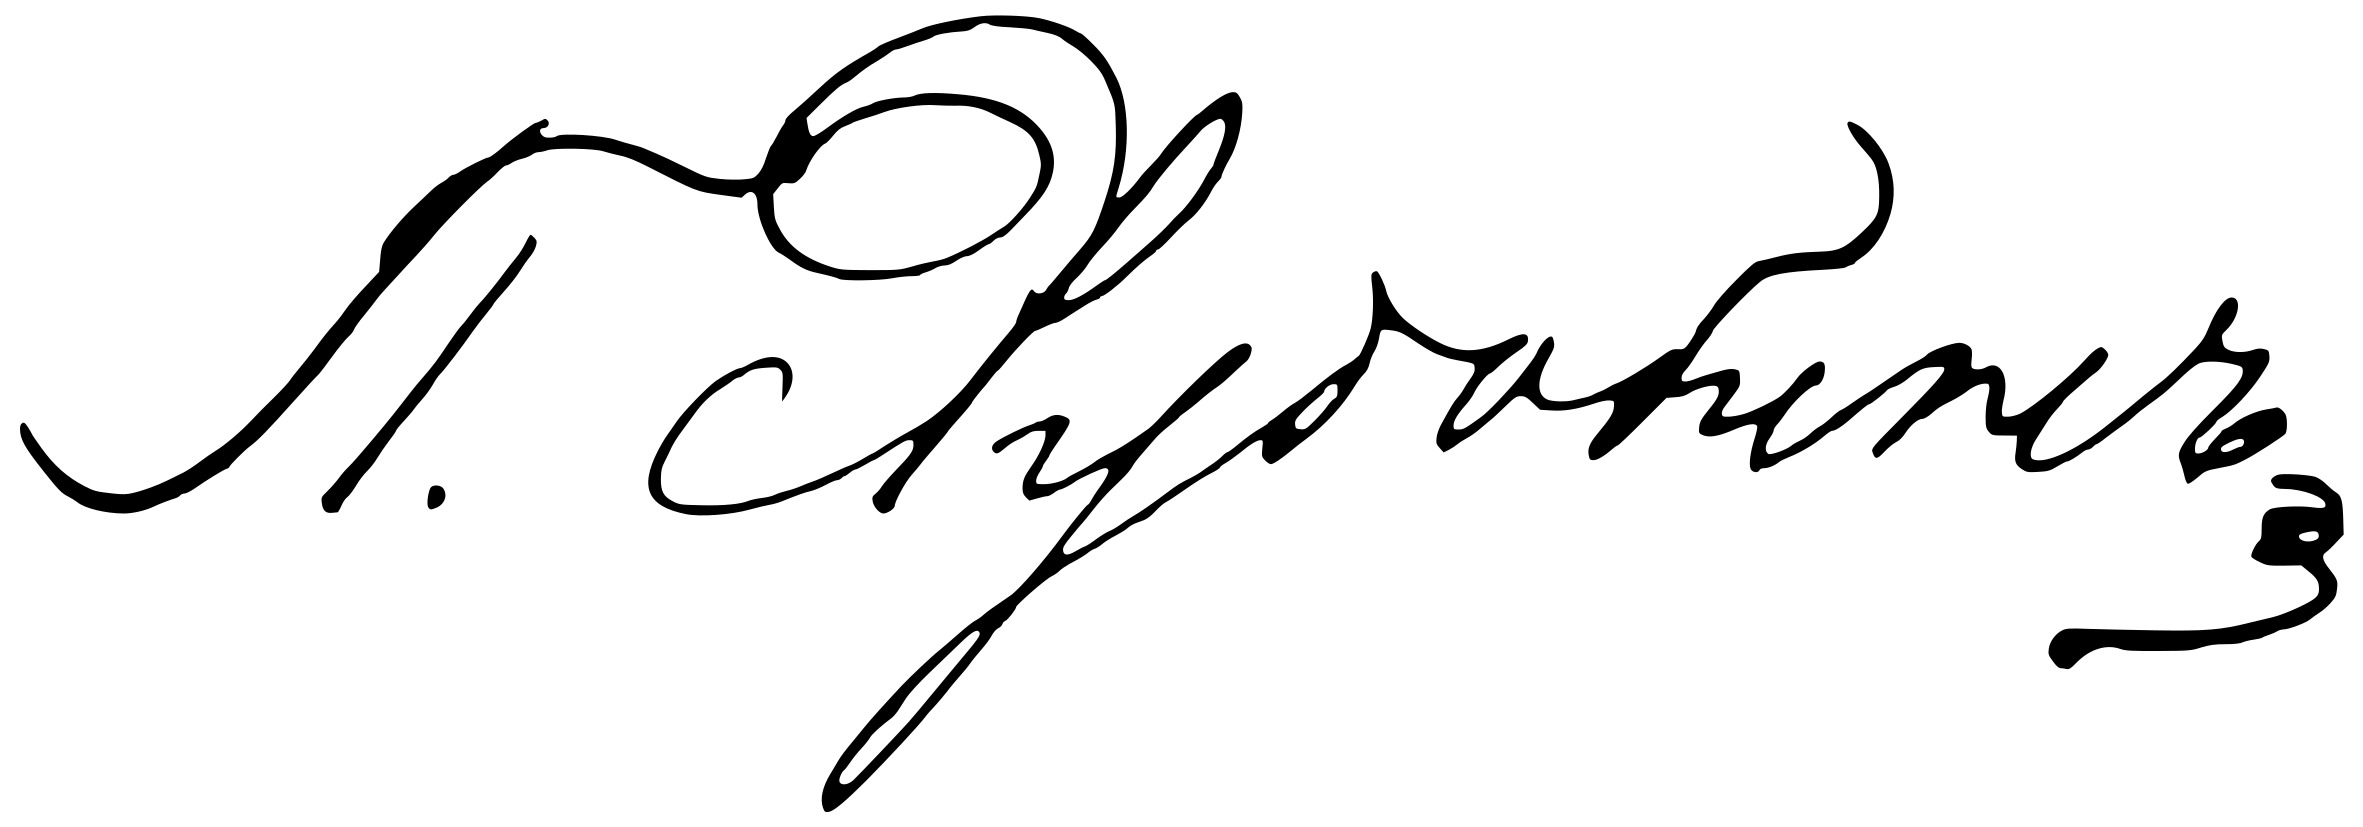
Signature of: peter aleksandrovich khudobin